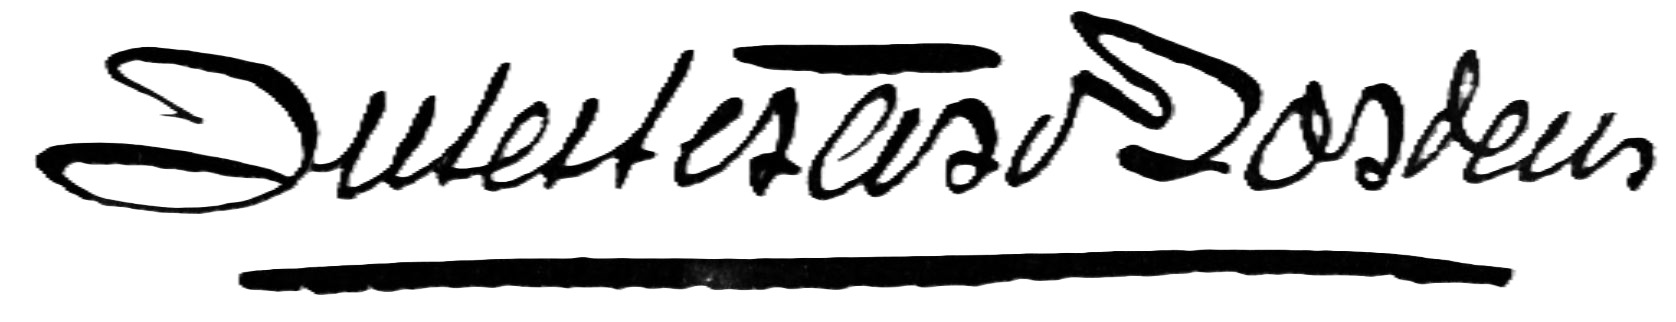
Signature of: q135320270